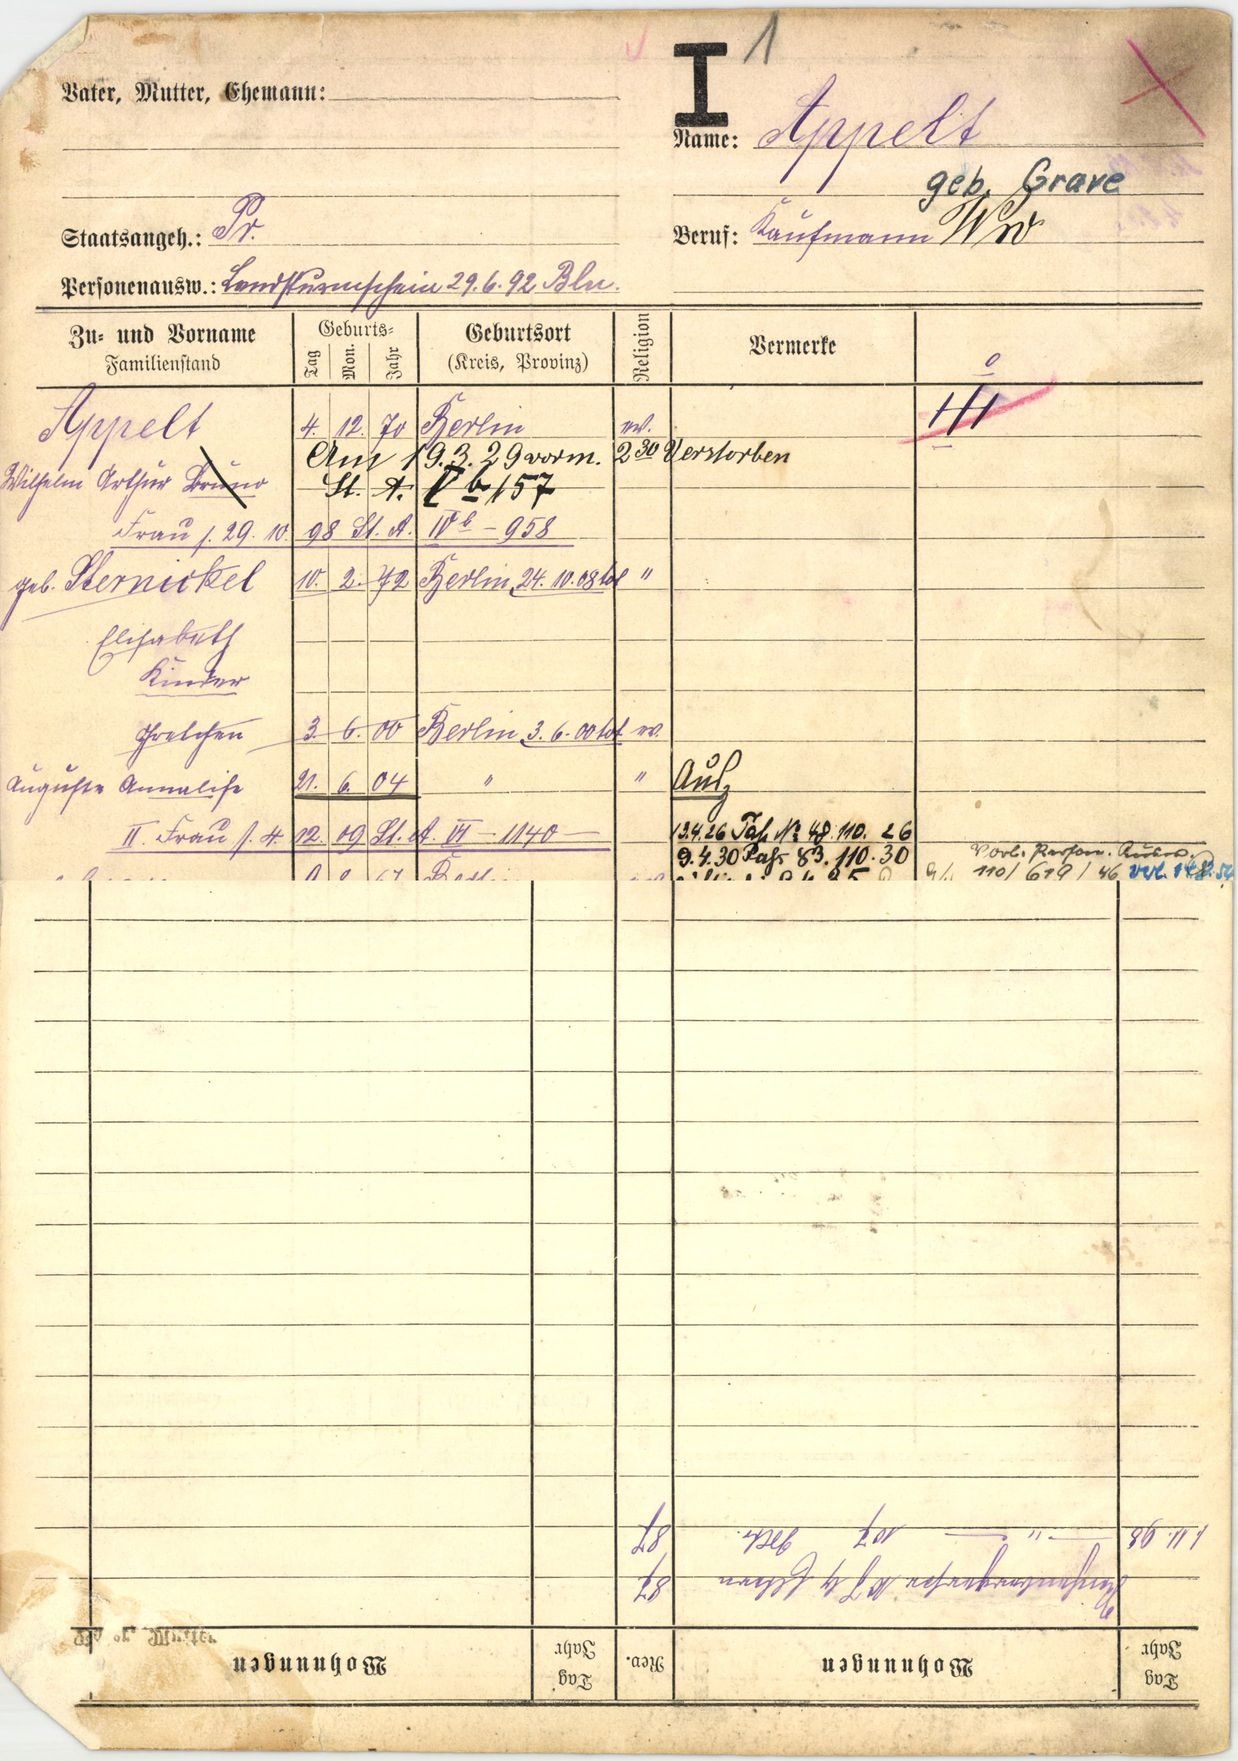
Appelt

geb. Grave